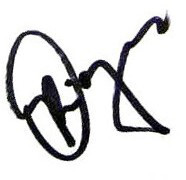
Signature of: tomasz wróblewski